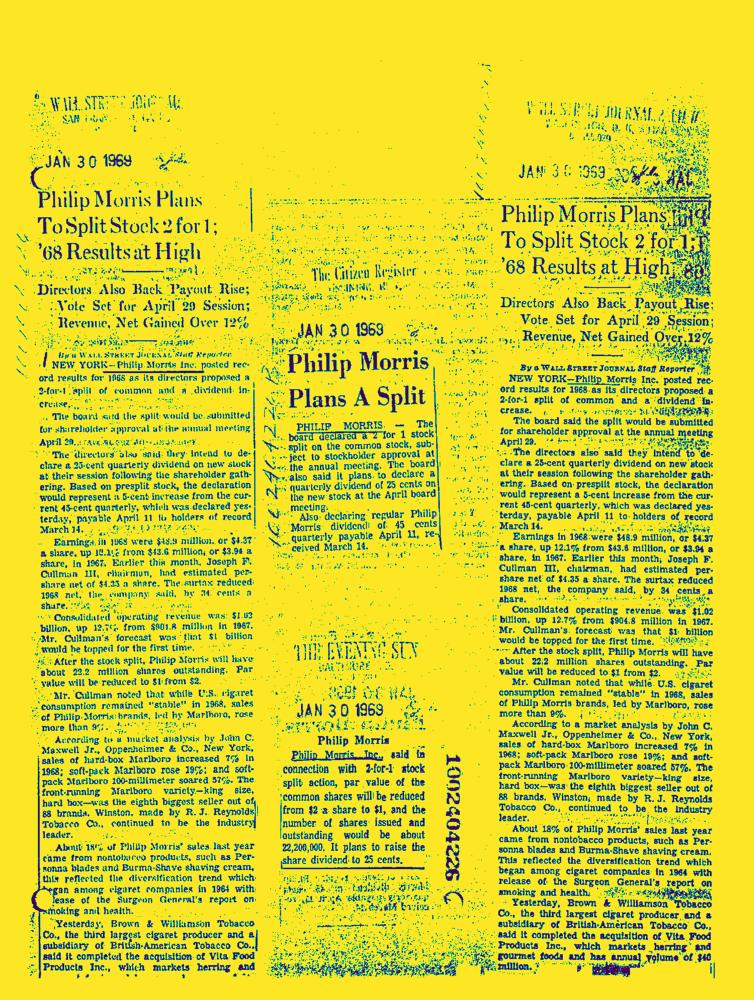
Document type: News-Article